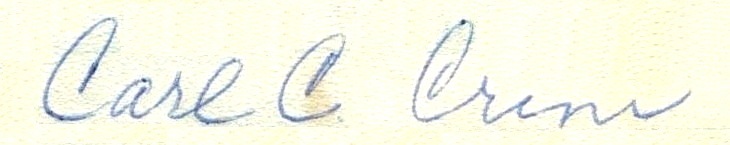
Signature of: carl crim